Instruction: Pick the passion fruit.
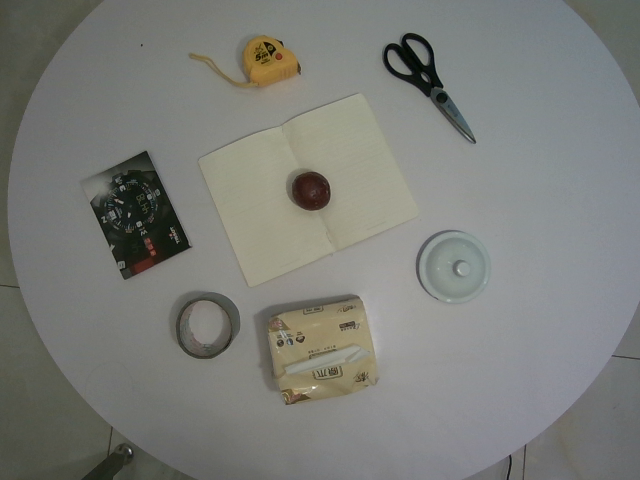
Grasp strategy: vertical